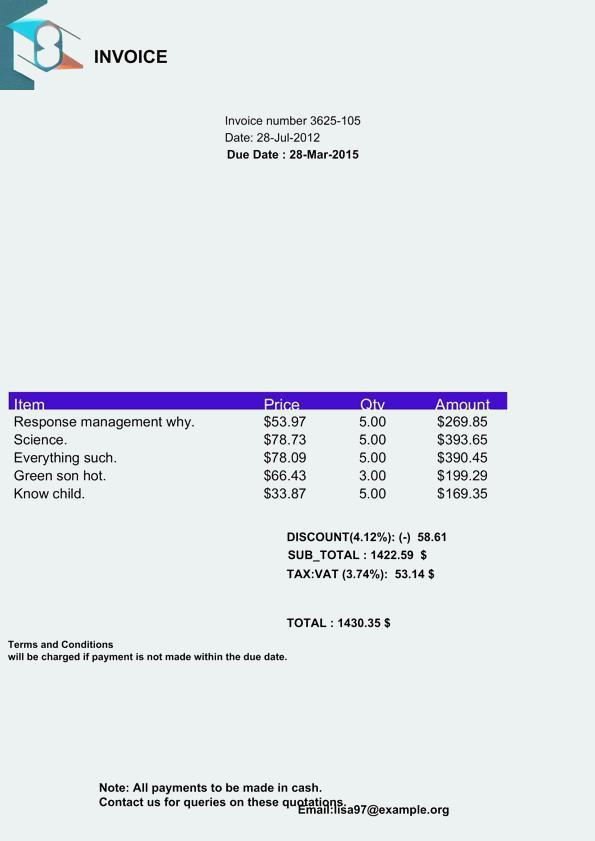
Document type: Invoice